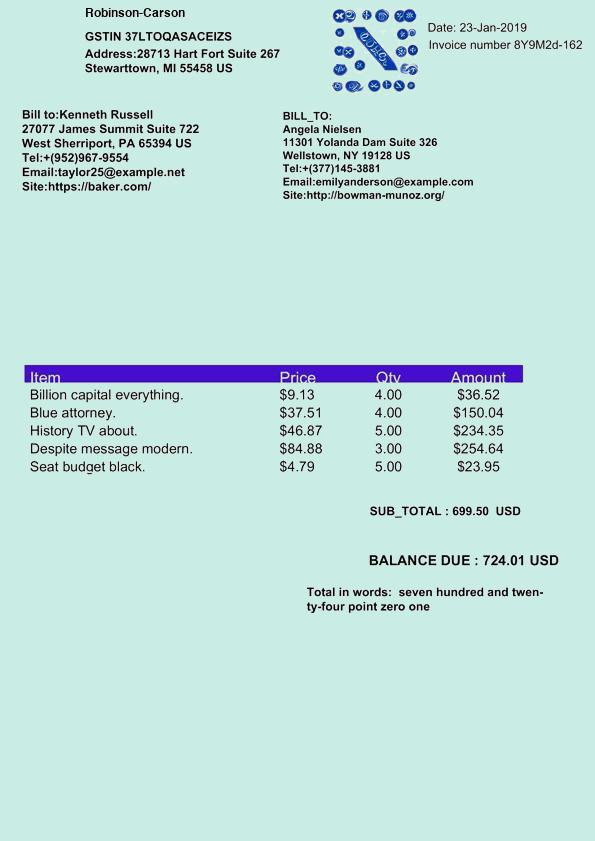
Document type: Invoice